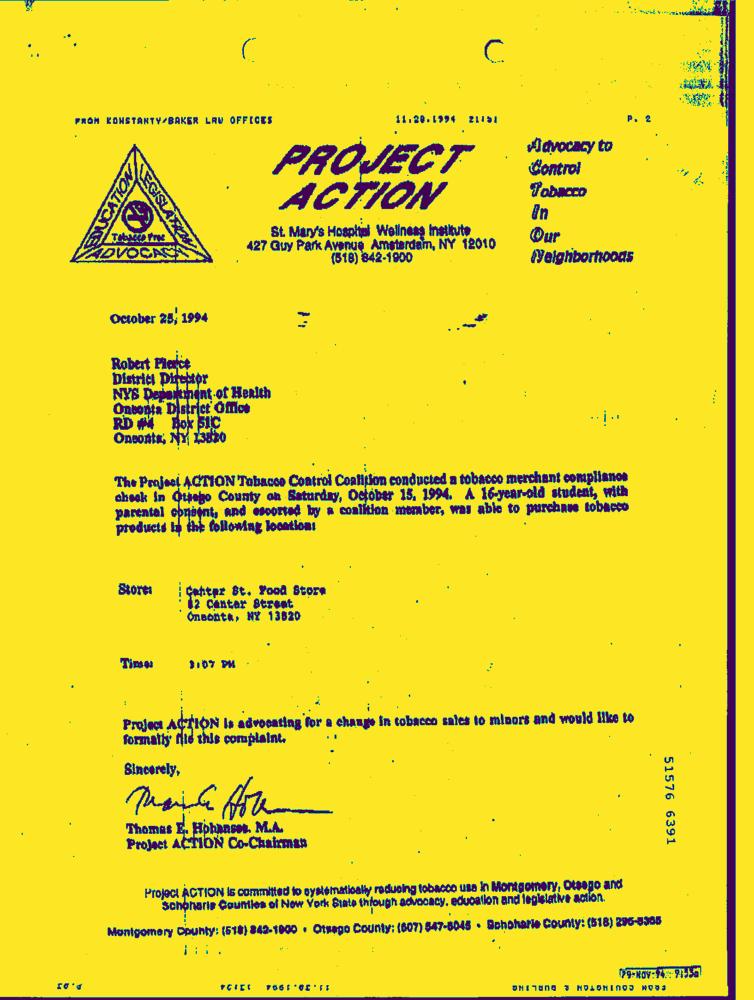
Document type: Letter-Doc